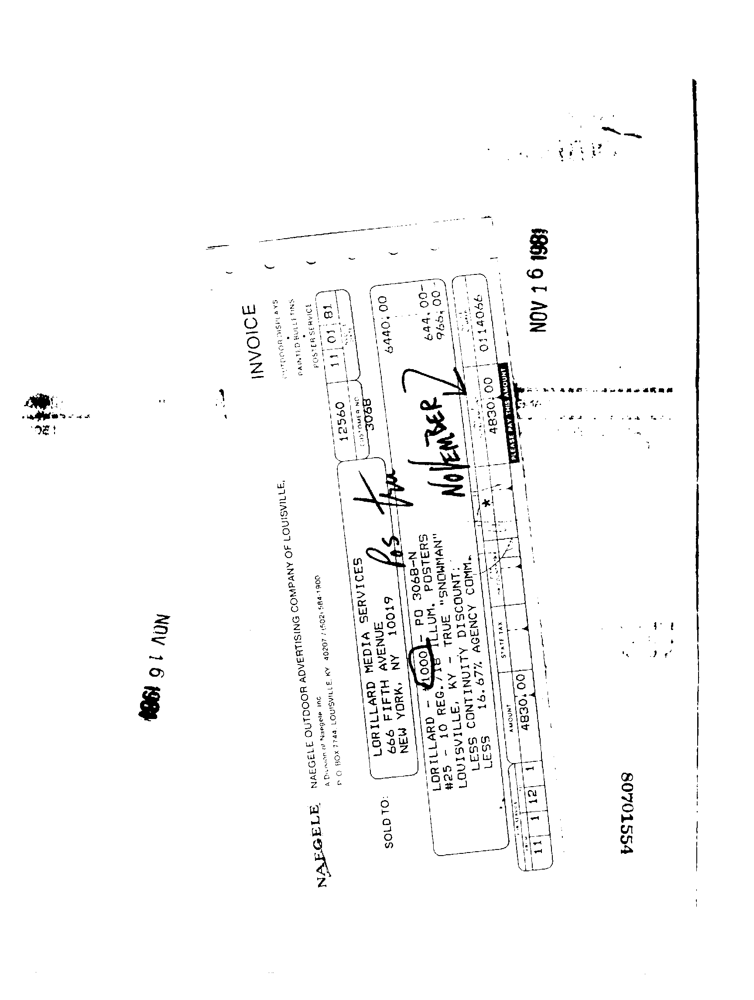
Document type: Invoice